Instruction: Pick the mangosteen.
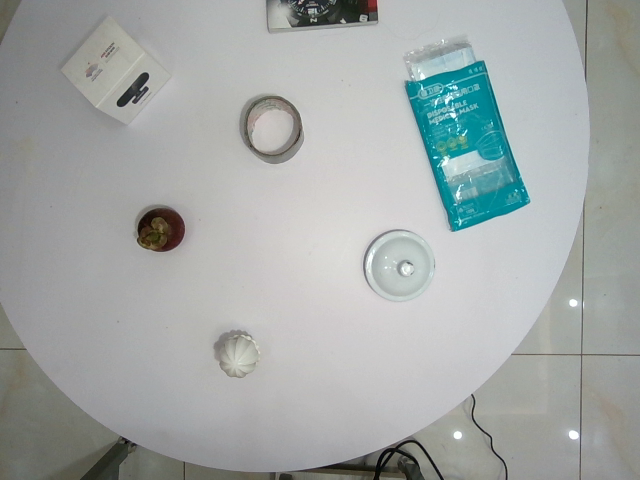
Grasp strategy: vertical